Question: What are the imaging findings?
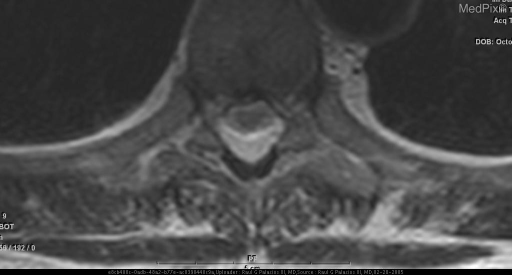
Answer: The imaging shows MRI of the spine demonstrates proliferation of the dorsal epidural fat associated with complete effacement of the dorsal sub arachnoid space from the T3 - T9 levels which results in moderate central canal stenosis mild ventral cord flattening at the T6-7 level.  There is also multilevel disk disease. T2 weighted image shows proliferation of the dorsal epidural fat that is of intermediate signal intensity and a tiny high signal rim of CSF.  There is moderate ventral cord flattening and a associated mild disc protrusion..